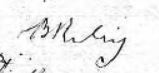
Signature of: bennett c riley